Question: Talk about the condition:
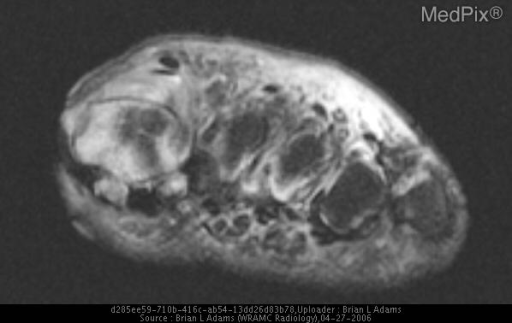
Answer: The disease is discussed as: Osteomyelitis is infection of bone, usually bacterial in origin.  Microbes can reach bone by three mechanisms: hematogenous spread, extension from a contiguous site of infection, and direct introduction of organisms into bone by trauma and surgery.

Acute hematogenous osteomyelitis involves bone with red marrow.  In children, most commonly affected are the long bones with relatively slow flow in metaphyseal sinusoidal veins and a paucity of phagocytes.  Infection is often secondary to staphylococcal skin infections.  In adults, acute osteo rarely involves the long bones because adipose tissue has replaced red marrow.  Instead, it most commonly occurs in vertebral bodies, where the marrow is cellular and has abundant vascular supply.  Septicemia is usually the inciting event.

Extension from a contiguous site of infection is a common cause for osteomyelitis.  Infection following trauma, radiation therapy, burns or pressure sores.  In patients with vascular insufficiency, organisms can enter the soft tissues through a cutaneous ulcer, often in the foot, and cause cellulitis, then osteomyelitis.

Direct introduction of organisms into the bone may occur during open fractures, open surgical reduction of closed fractures, or penetrating trauma by foreign bodies such as bullets.  May also arise from perioperative  contamination of bone during laminectomy, diskectomy, or joint prosthesis.  The causitive organism is typically normal flora, such as Staph Epidermidis.